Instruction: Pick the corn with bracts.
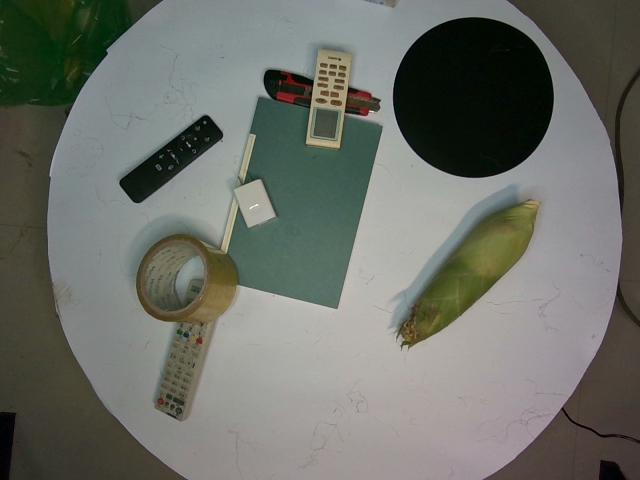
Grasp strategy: vertical